Question: What appears to be the issue?
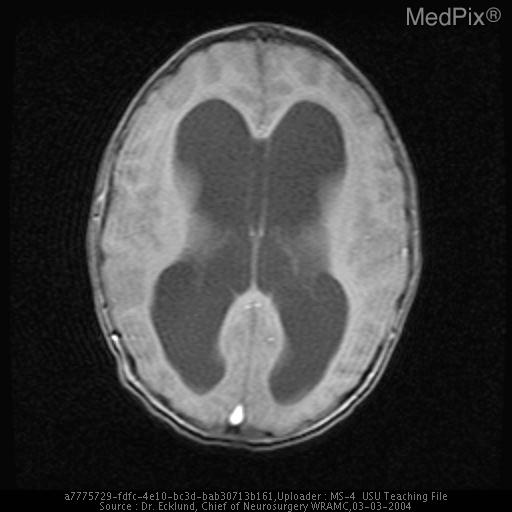
Answer: The findings suggest Symmetric severe dilation of the third and lateral ventricles.  Fourth ventricle is of normal size and contour.  There is obliteration of Sylvian aqueduct by an enlarged and convex portion of the superior tectal plate.   There is no reliable evidence of parenchymal enhancement here or otherwise.  There is a linear increased FLAIR signal noted around the lateral ventricles suggestive of transependymal pressure or CSF flow.  The orbits, skull base and pituitary fossa are all WNL.  Normal intracranial flow void seen. Symmetric severe dilation of the third and lateral ventricles.  Fourth ventricle is of normal size and contour.  There is obliteration of Sylvian aqueduct by an enlarged and convex portion of the superior tectal plate.   There is no reliable evidence of parenchymal enhancement here or otherwise.  There is a linear increased FLAIR signal noted around the lateral ventricles suggestive of transependymal pressure or CSF flow.  The orbits, skull base and pituitary fossa are all WNL.  Normal intracranial flow void seen.. The patient might have a history of Pt is a 10 y/o bright male with a h/o developmental tremor and some degree of gait asymmetry/ right toe flat walking with a short h/o new onset severe headache with associated loss of balance leading to fall, no LOC.  Previous hx unknown..